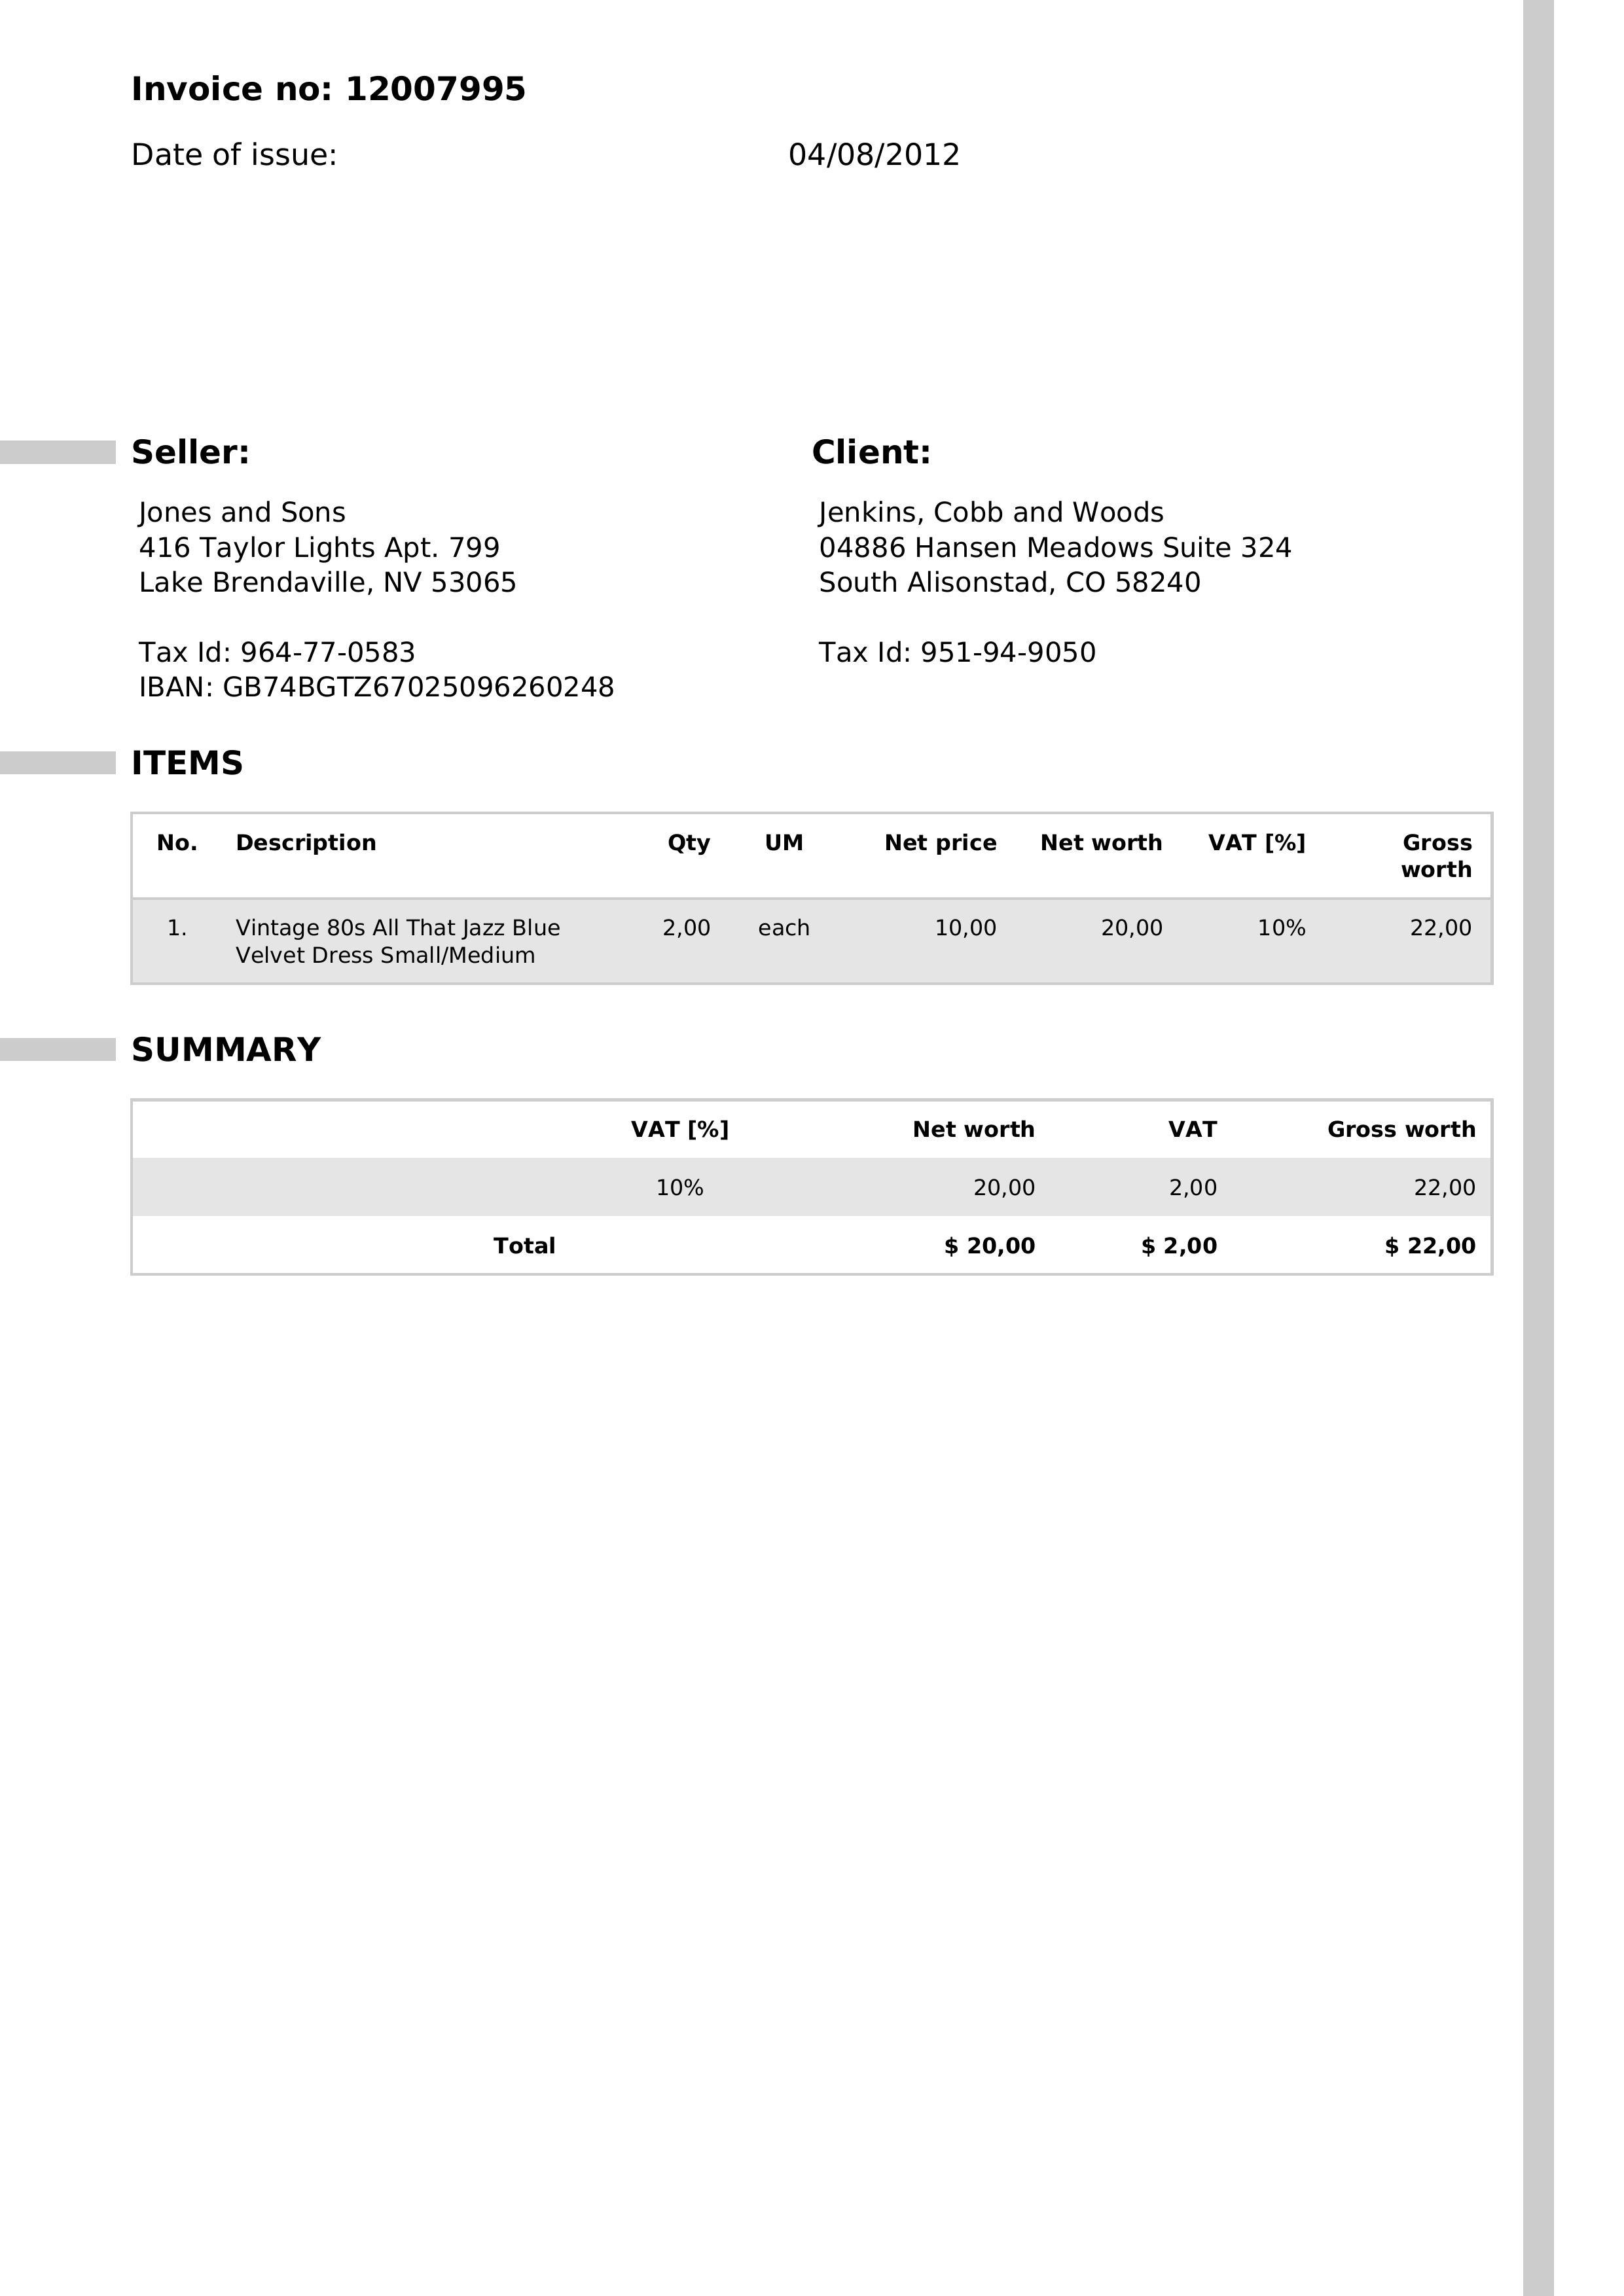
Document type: Invoice